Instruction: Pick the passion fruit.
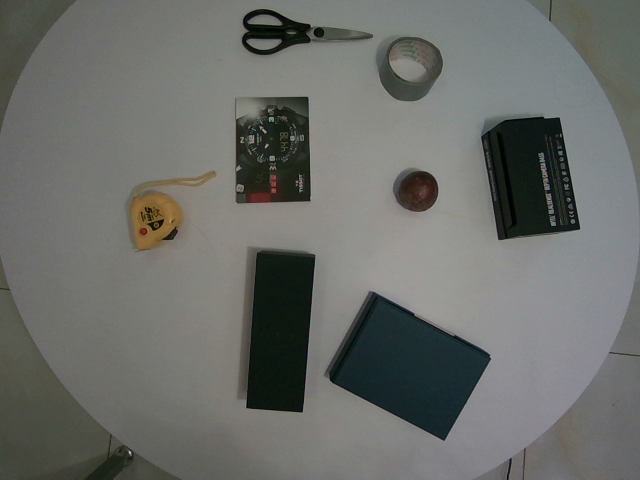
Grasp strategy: vertical